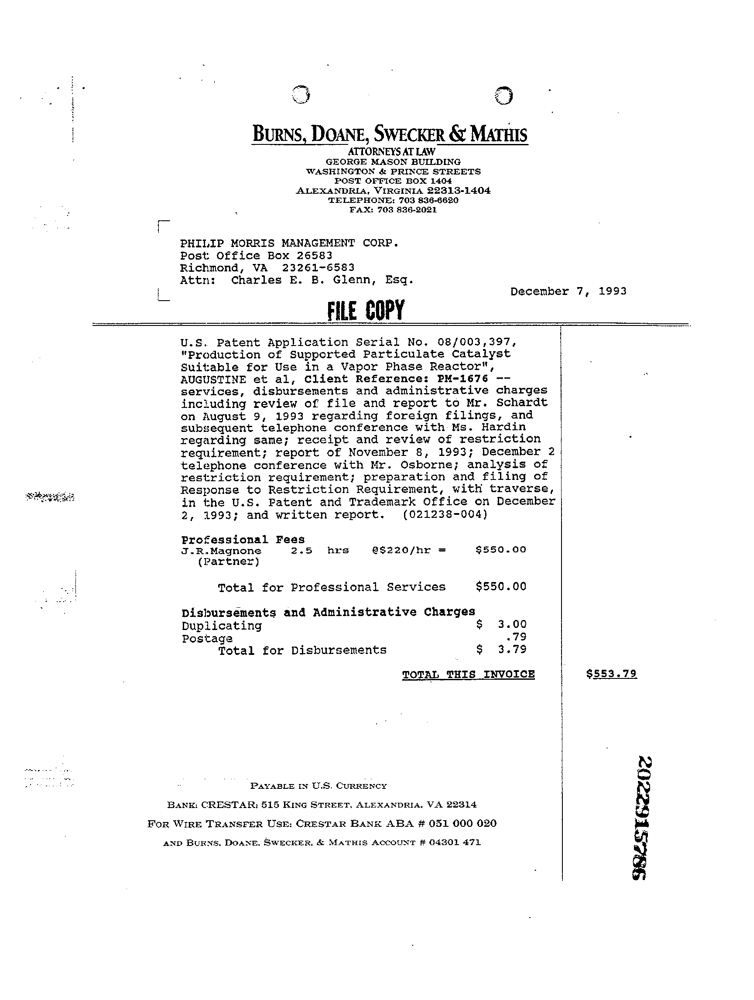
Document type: Invoice